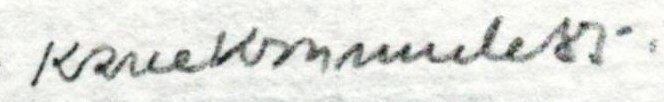
Signature of: karel kramule